Question: What is the address or location of the property listed in the document?
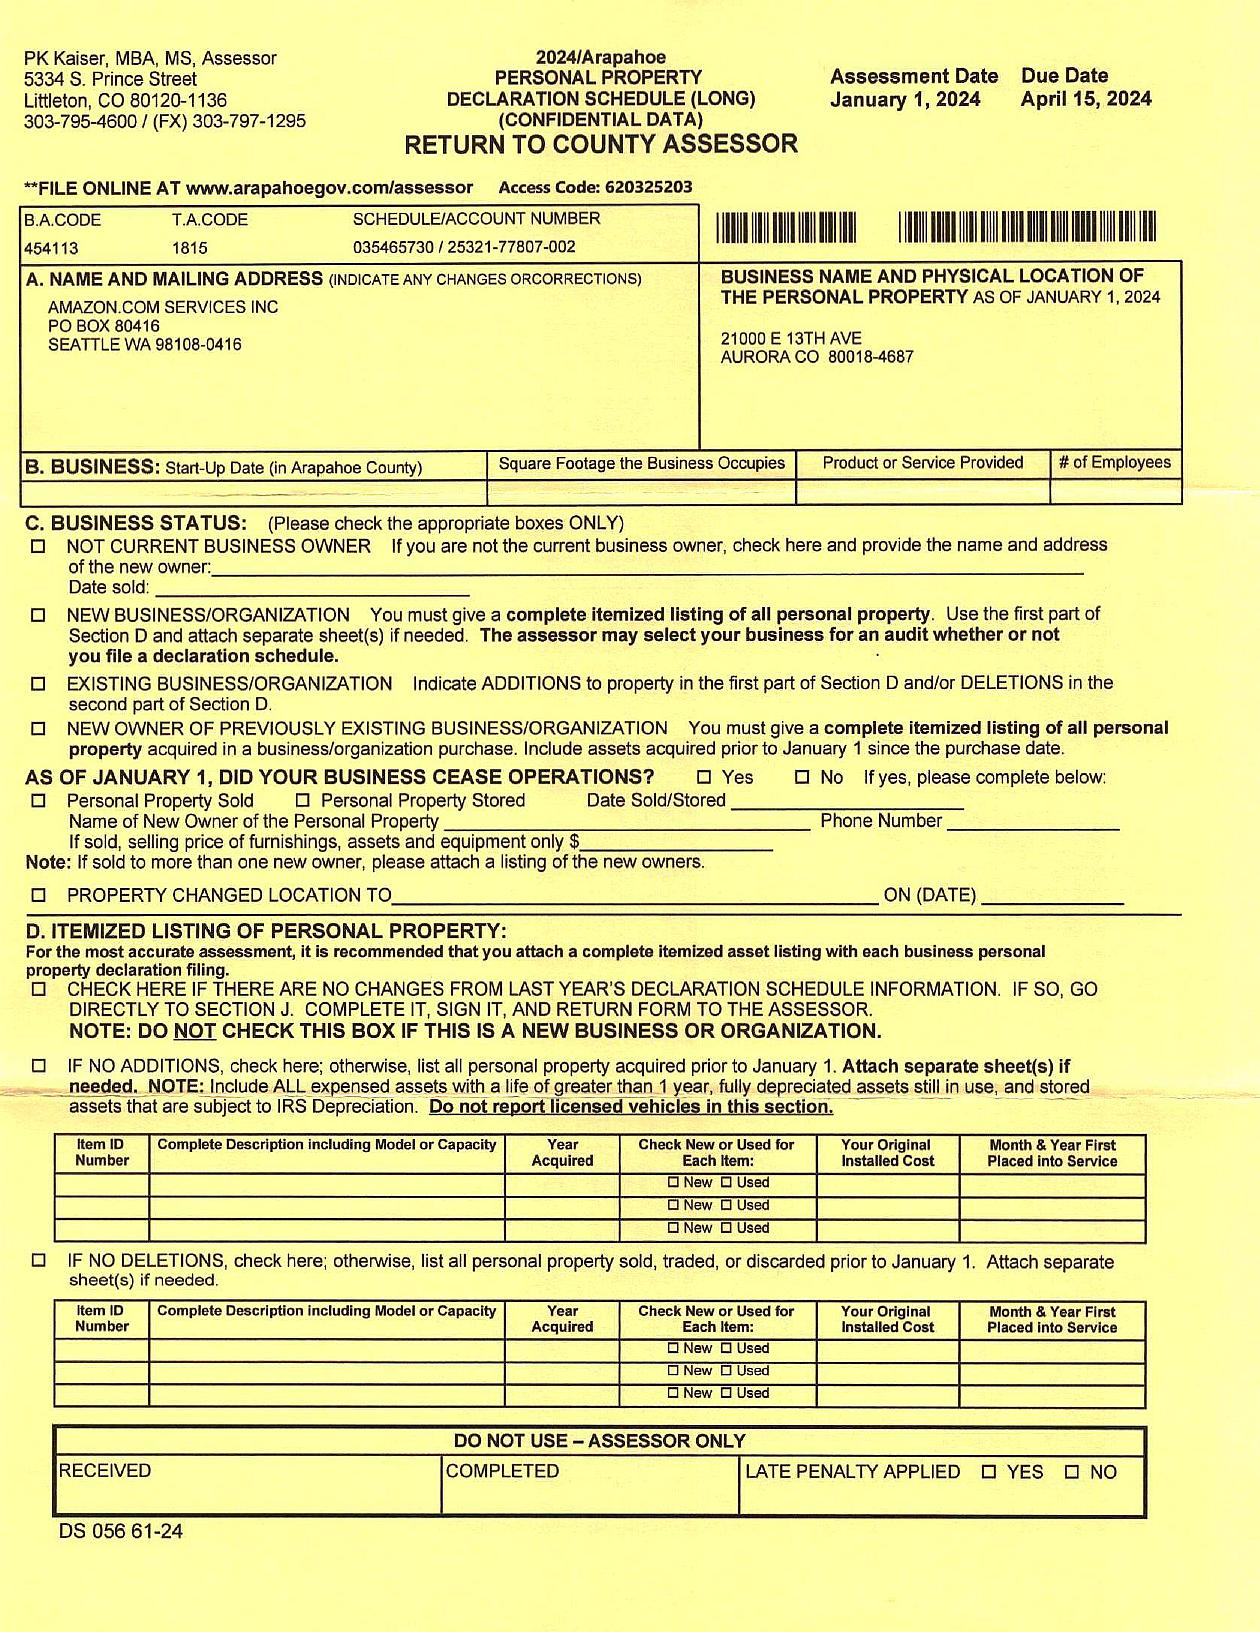
Answer: "21000 E 13TH AVE AURORA CO 80018-4687"